Question: What appears to be the issue?
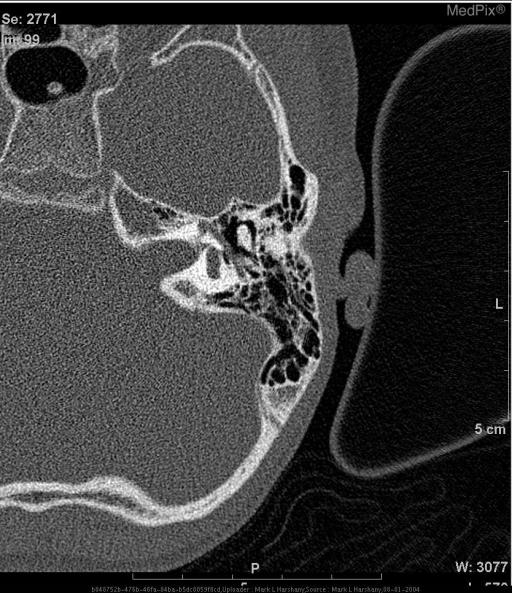
Answer: The findings suggest High-resolution CT through the petrous bone in axial section shows a cystic cochleovestibular malformation of both ears.  The bilateral cochlear turns are incomplete with a small appearance of the apex (last cochlear turn).  The bilateral semicircular canals are abnormal with dilatation of the posterior and lateral semicircular canals. The vesibule is dilated on both sides.  The vestibular aqueduct appears normal.
The findings are bilateral although more pronounced on the right.. Left temporal bone - vestibule is dilated. The patient might have a history of 9 year old male with left-sided sensorineural hearing loss..